Question: What is the assessed value of the property as noted in the document?
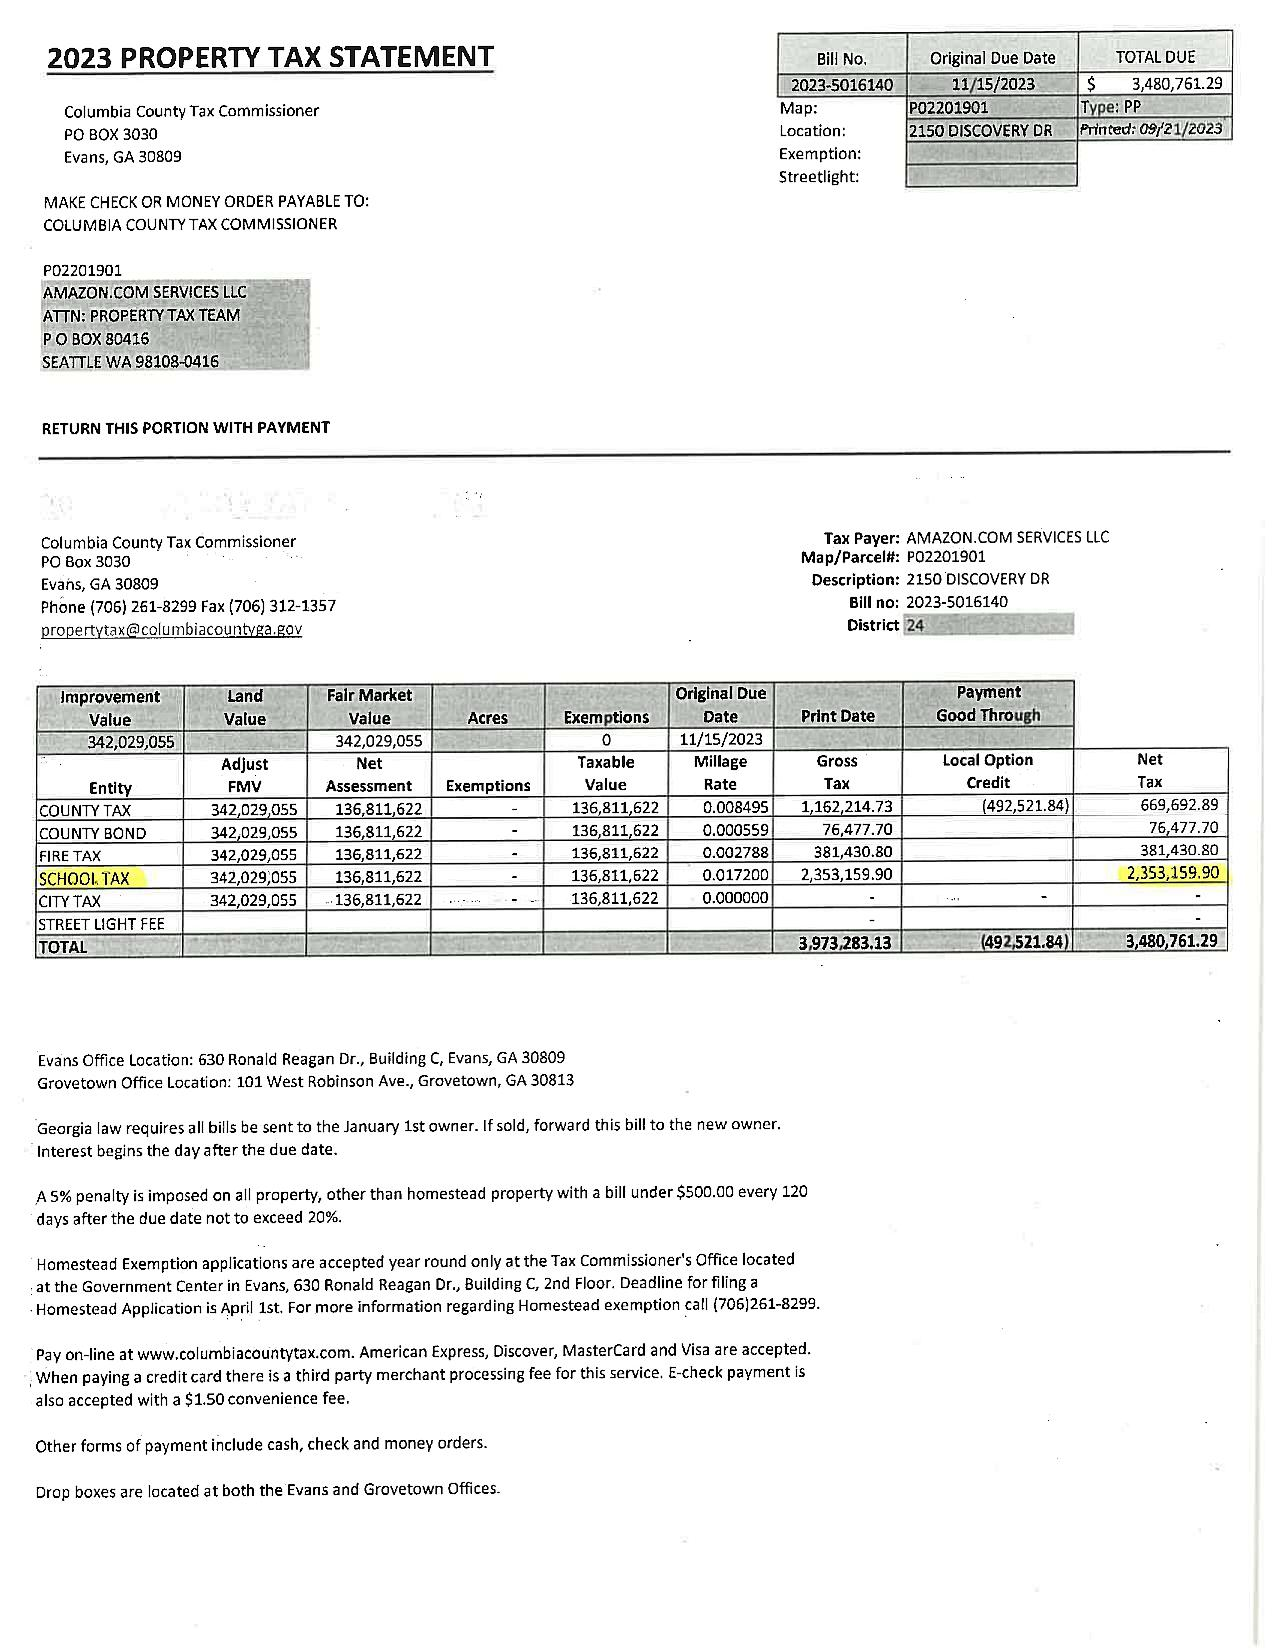
Answer: "136,811,622"